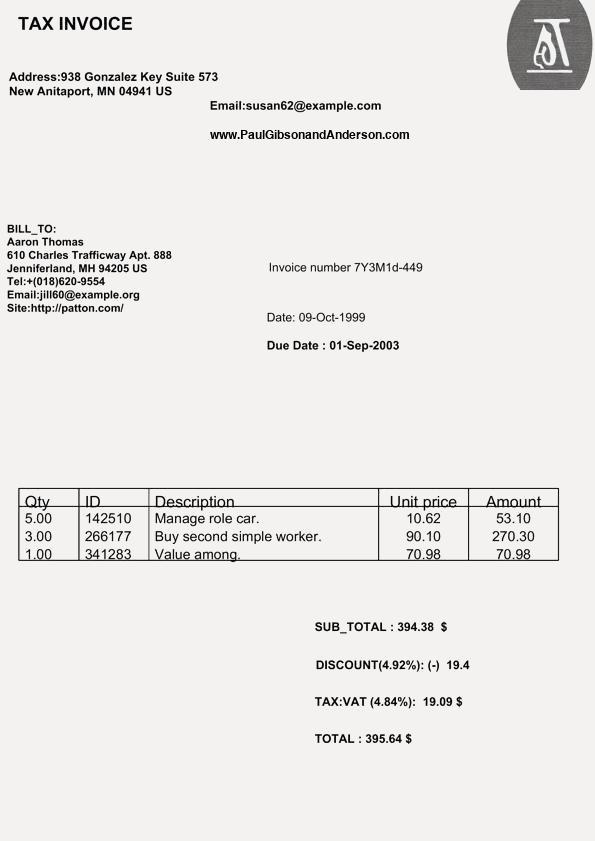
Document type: Invoice